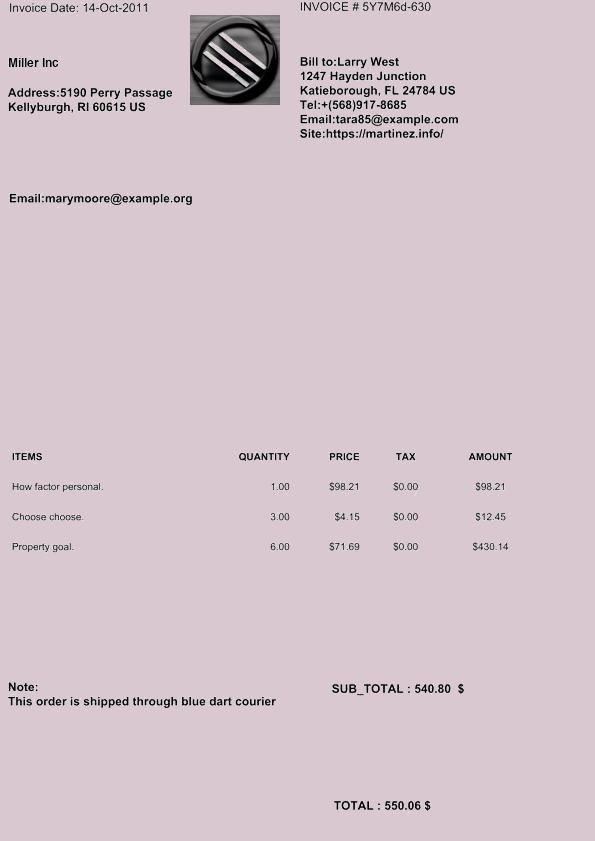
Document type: Invoice